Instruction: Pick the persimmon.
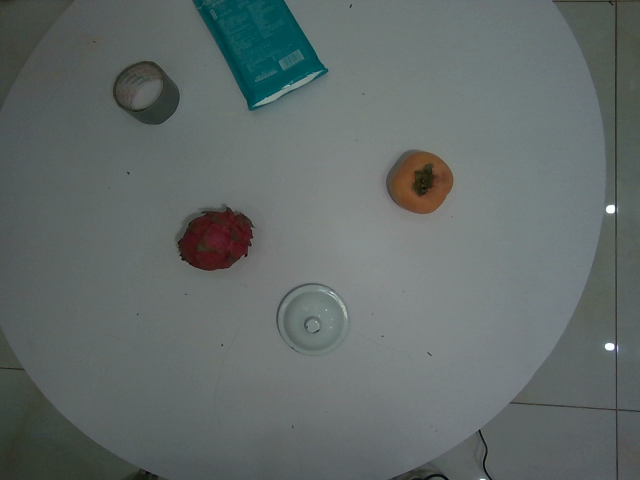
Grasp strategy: vertical